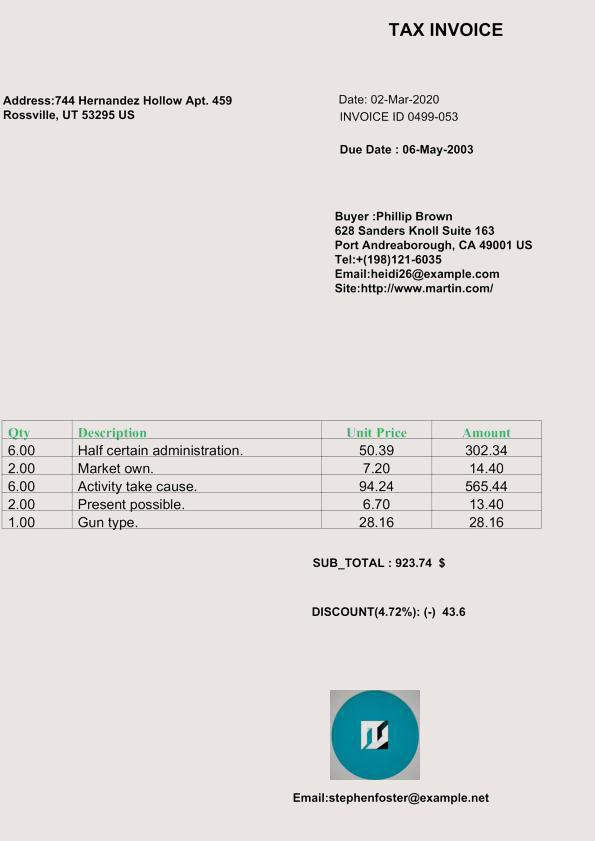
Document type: Invoice